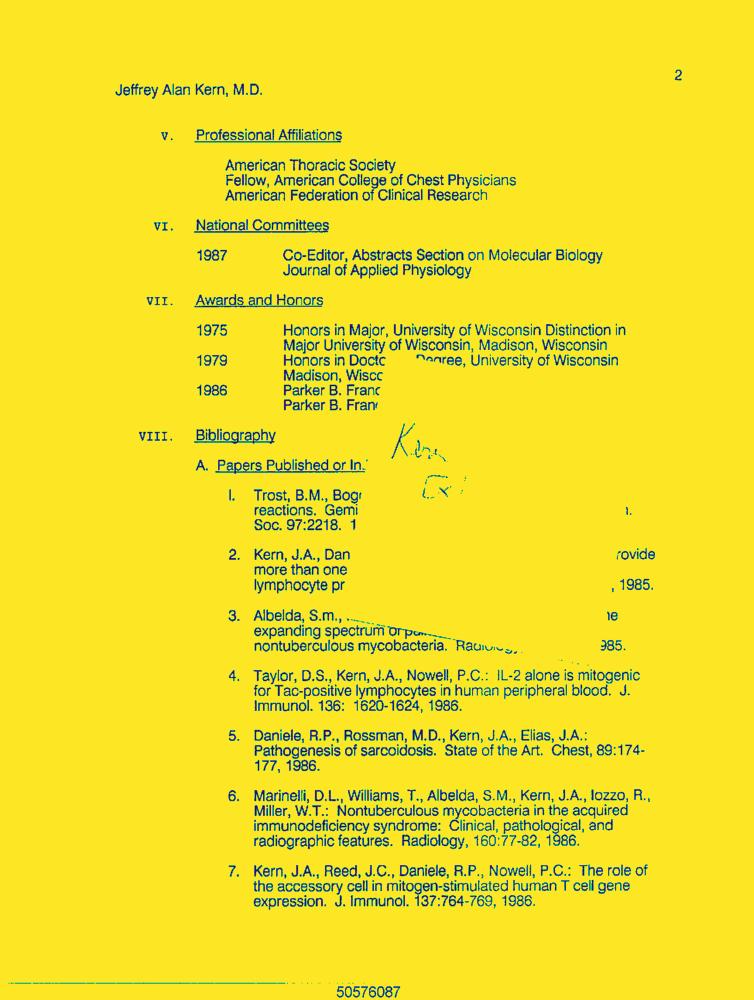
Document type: Resume-Doc